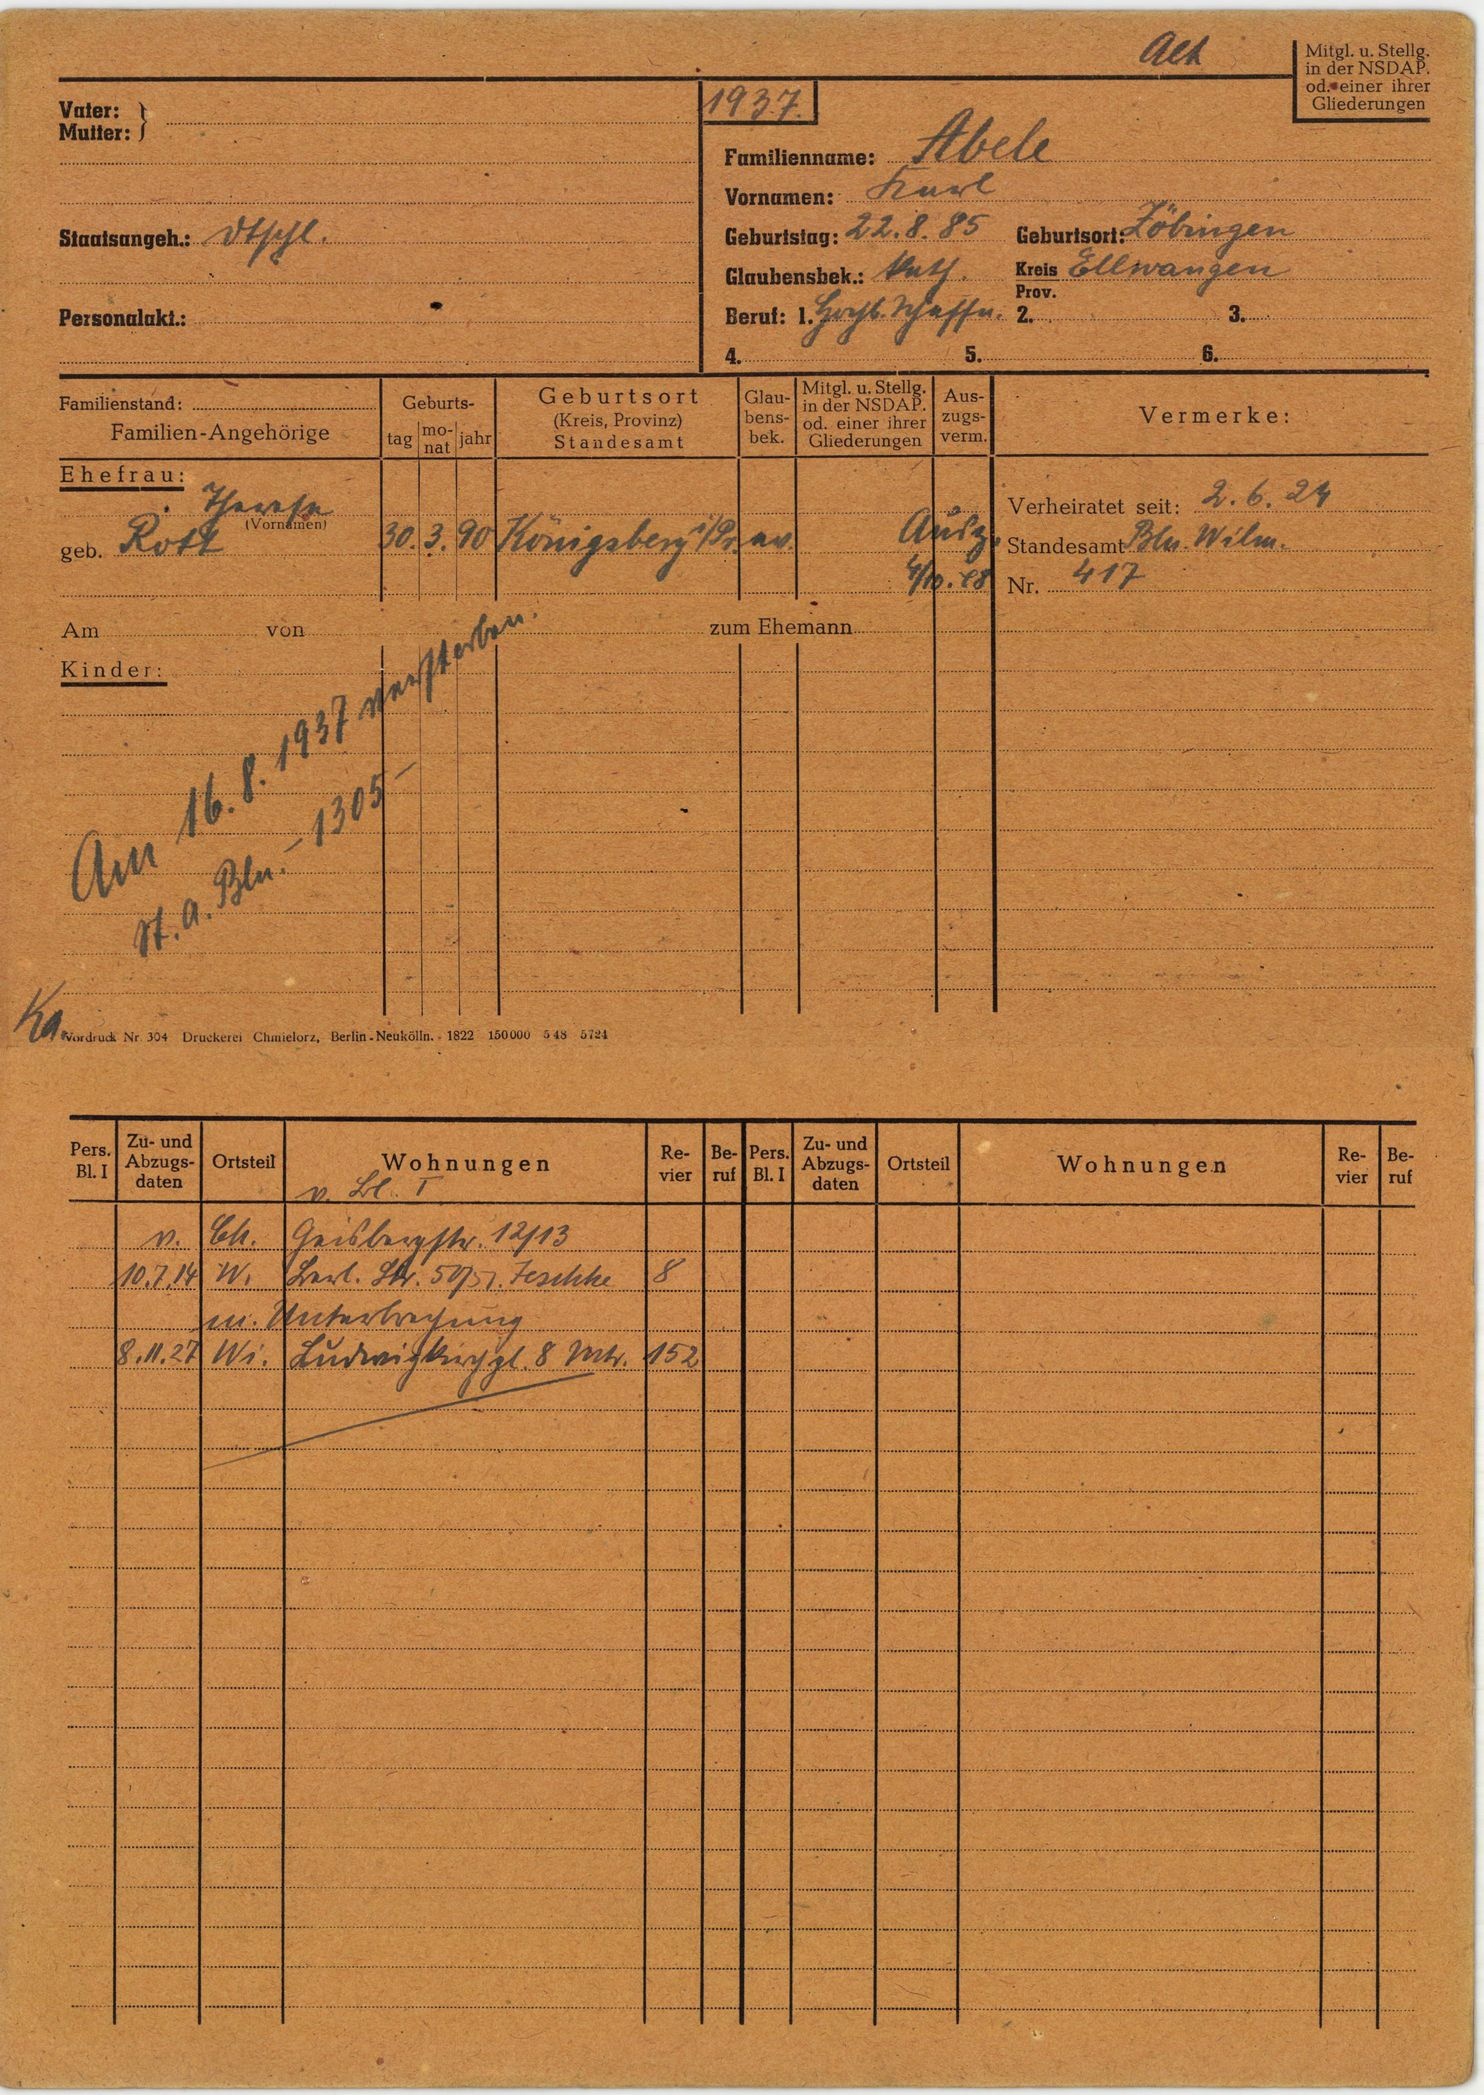
Abele